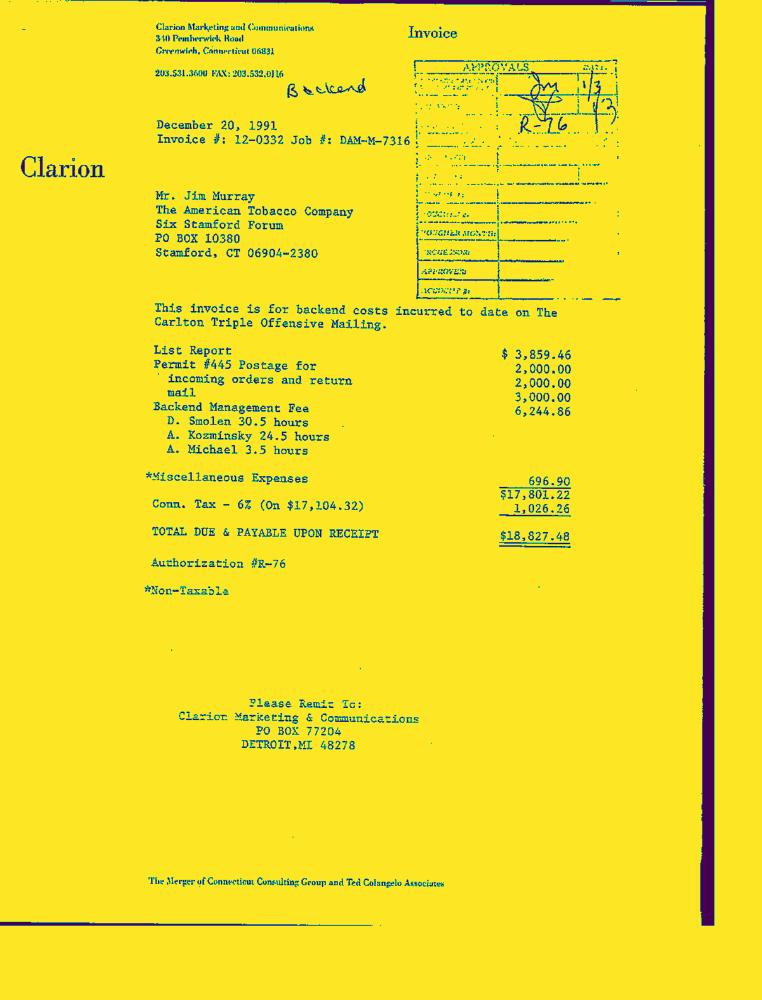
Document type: Invoice-Doc